Question: What are the imaging findings?
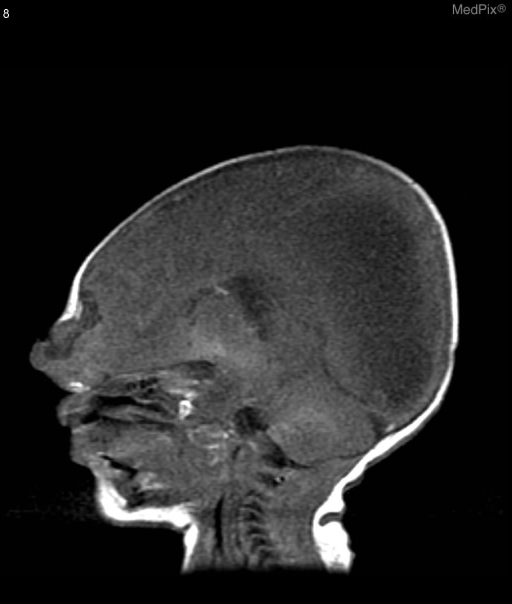
Answer: The imaging shows T1 sagital view showing enlarged posterior lateral ventricles.  The image shows a midline opening of the skull above the bridge of the nose with protrusion of brain parenchyma through the skull defect.

T2 axial views show bilateral asymmetrically enlarged lateral ventricles (right>left).  Brain parenchyma protruding from a midline skull defect at the level of the eyes with CSF communication into the mass.  Parenchymal volume loss noted in parietal, occipital and frontal lobes. T1 sagittal view showing increased volume of the lateral ventricle and a mass protruding from a midline skull defect at the level of the eyes.  There is a region of decreased intensity within the mass consistent with CSF.  The location and intensity of the mass is consistent with a protrusion of brain parenchyma through the skull defect.  Parenchymal volume loss noted in occipital lobe..